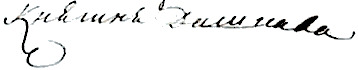
Signature of: yekaterina dashkova